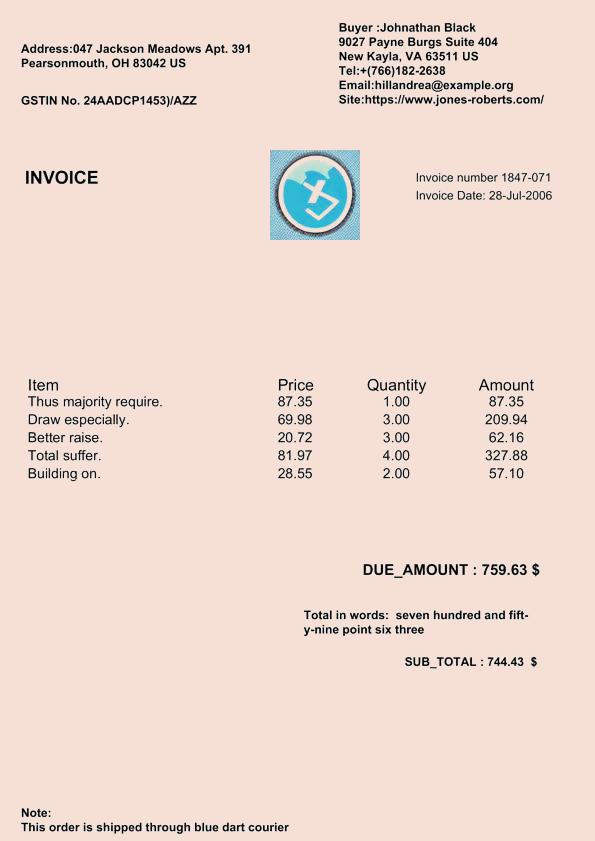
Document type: Invoice